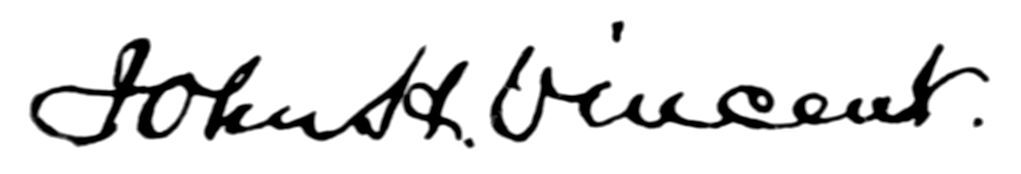
Signature of: john h vincent